Question: What appears to be the issue?
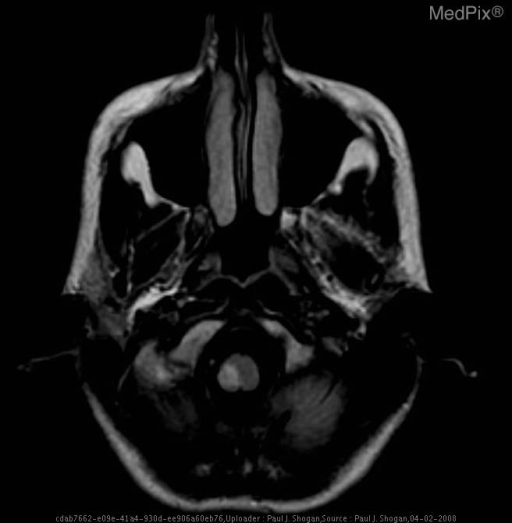
Answer: The findings suggest Occlusion of the right vertebral artery at the C1-2 level with subacute infarction of the right lateral medulla oblongata, and chronic infarction of the left flocculonodular lobe, as a result of traumatic chiropractic cervical manipulation.. FLAIR axial images at the level of the medulla oblongata and flocculonodular lobe of the cerebellum reveal increased signal abnormality involving the right lateral aspect of the medulla oblongata, and a small rim of abnormal signal in the left flocculonodular lobe surrounding the wedge shaped defect.  Additionally, a tiny amount of increased signal is noted in the right paramedullary cistern, consistent with intramural hematoma in the right vertebral artery.. The patient might have a history of 28 y.o. woman, four months postpartum, with onset of neck pain, severe vertigo associated with severe vomiting, anesthesia of the right hemi-facial region and loss of sensation in the region of the left upper and lower extremities immediately following cervical chiropractic manipulation.  The patient was unsuccessfully treated for vertigo associated with Meniere’s disease. The patient underwent a second cervical chiropractic treatment 15 days later, and presented with recurrent severe vertigo and associated hemi-anesthesia and difficulty phonating.  Imaging was obtained one month following the initial chiropractic treatment.